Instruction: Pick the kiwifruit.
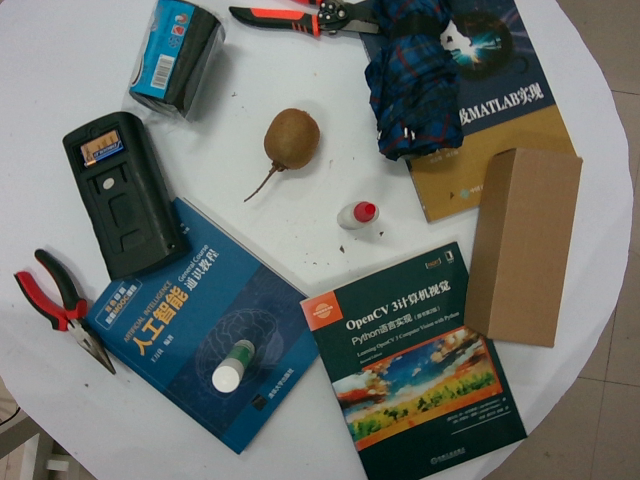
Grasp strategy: vertical